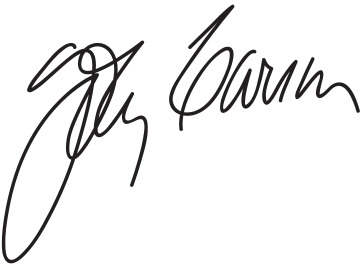
Signature of: johnny carson